Question: What could the diagnosis suggest?
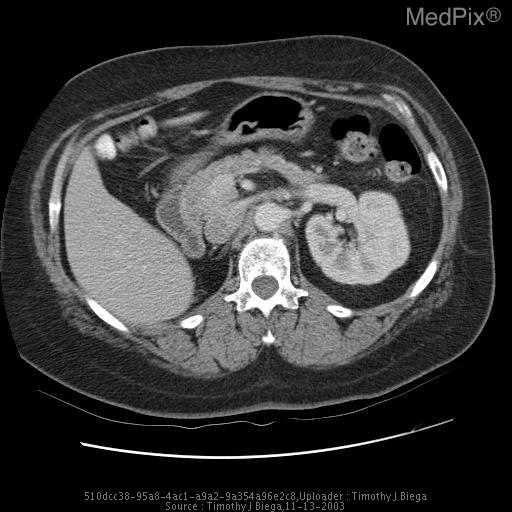
Answer: The possible diagnosis includes Renal agenesis.